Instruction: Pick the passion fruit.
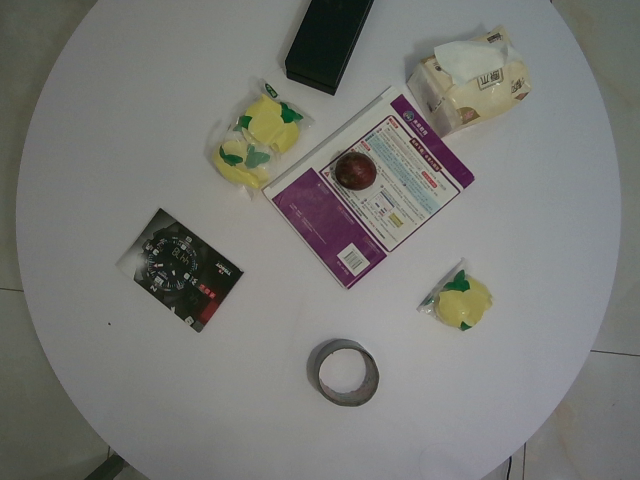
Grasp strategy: vertical